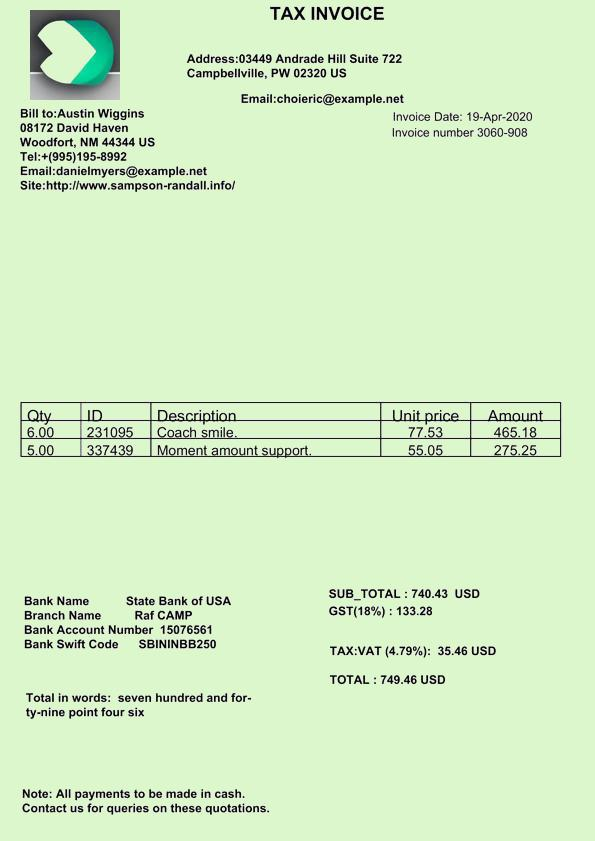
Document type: Invoice